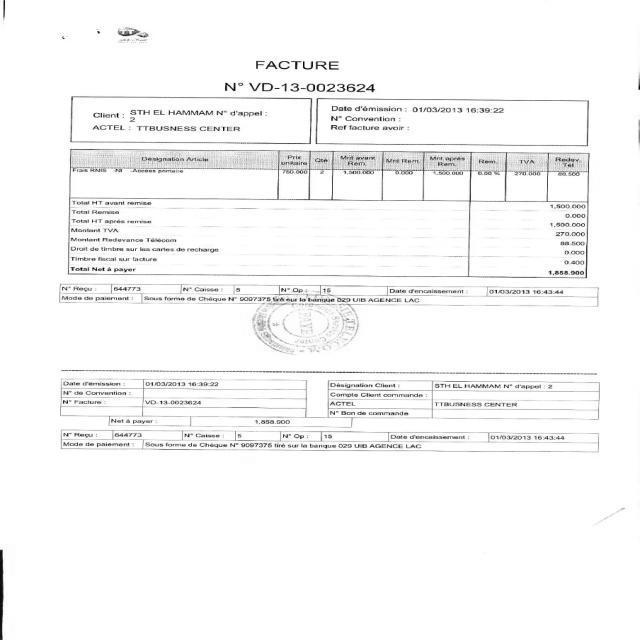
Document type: Invoice